Patient: Male, age 55
A 55-year-old man presented to the Accident and Emergency Department with a 2-month history of dyspnoea (acutely worsening over 2 days preceding admission), cough productive of purulent sputum, fever and weight loss. He was known to be HIV-positive (genotype-2, diagnosed 1991) but had been non-compliant with antiretroviral medication (Truvada, Darunavir and Ritonavir) for 2 years. Additional background included a history of depression, subdural haematoma, recurrent bacterial chest infections and drug abuse (daily heroin smoker).
On examination, he was unkempt, cachectic and dehydrated. He was septic but maintaining normal oxygen saturations on room air. Cardiovascular and neurological examinations were unremarkable. He was tachypnoeic and crepitations were auscultated at the right lung base. His abdomen was non-tender with palpable hepatosplenomegaly. Right-sided anterior cervical and right-sided inguinal lymphadenopathy was palpated.
Blood tests revealed microcytic iron-deficient anaemia, lymphopaenia with white cell count 2.6 x 109/L, C-reactive protein 198 mg/L, normal electrolytes and renal function, raised alkaline phosphatase level (1664 iU/L), hypoalbuminaemia (22 g/L) and deranged clotting. Lactate dehydrogenase was raised at 515 iU/L. Serology demonstrated serum Epstein-Barr Virus (EBV) DNA PCR of 26 900 and positive Hepatitis B core-antigen (e-Antigen negative). HIV-2 viral load was 720 and CD4 count was 28 cells/muL (3%).
A chest radiograph demonstrated right basal opacification. Computerised tomography of the chest abdomen and pelvis (CT-CAP) revealed patchy air space opacification at the left oblique fissure, left lower and right lower lobes, paraseptal and central lobular emphysema and bibasal atelectasis (Figures 1 and 2). Hepatosplenomegaly was confirmed and free fluid was evident throughout the abdomen and pelvis (Figure 3). Multiple enlarged lymph nodes (up to 1.8 cm diameter) were visualised throughout the thorax, abdomen and pelvis (Figures 4 and 5).
Sputum cultures identified Pseudomonas aeruginosa; acid alcohol fast bacilli (AAFB) smears were negative. Tests for respiratory viruses, atypical organisms and Pneumocystis jirovecii were negative. Urine and blood cultures were negative, with no growth on mycobacterial blood cultures up to that point. Optimised antiretroviral therapy was restarted alongside intravenous piperacillin and tazobactam.
On multi-disciplinary team meeting, the clinical case was deemed to be in keeping with a diagnosis of respiratory tuberculosis. Alternative differentials included atypical lower respiratory tract infection (including MAC infection) or lymphoma. The patient subsequently underwent supraclavicular lymph node biopsy, which revealed classical HL. A positron emission tomography CT (PET-CT) scan diagnosed 'Stage 3B' but suggested that some lymphadenopathy may have been secondary to concurrent HIV-related lymphadenopathy or infection. A staging CT head excluded cerebral metastases. He was consequently initiated on a regimen of Adriamycin, Bleomycin, Vinblastine and Dacarbazine (ABVD) chemotherapy.
Notably, one sputum culture subsequently grew Mycobacterium intracellulare; following this, another sputum culture grew Mycobacterium mucogenicum. Neither organism was grown on subsequent sputum samples. Neither of two mycobacterial blood cultures nor a lymph node mycobacterial culture showed any growth on final reporting. At least two sputum cultures positive for the same organism or one positive culture from a 'sterile' site (such as blood, lymph nodes or bone marrow) are required to diagnose atypical mycobacterial infection. The positive sputum cultures were therefore not considered significant.
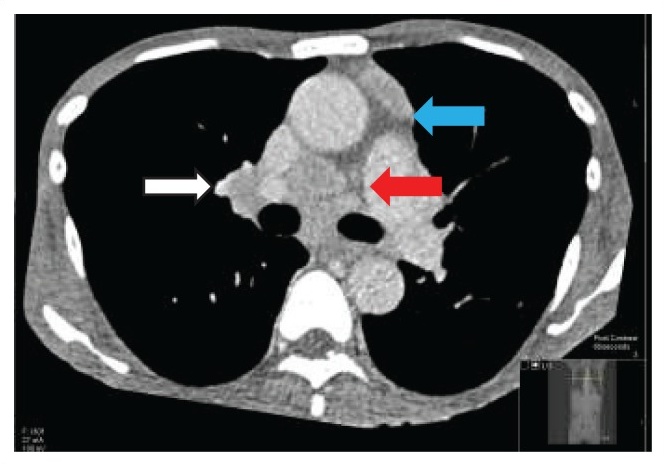
Image caption: Axial computerised tomography of the chest demonstrating extensive mediastinal lymph nodes, the blue arrow points to the pre-vascular nodes, the white arrow points to the right hilar node and the red arrow points to the pre-carinal and subcarinal nodes.